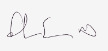
Signature of: elizabeth steiner hayward